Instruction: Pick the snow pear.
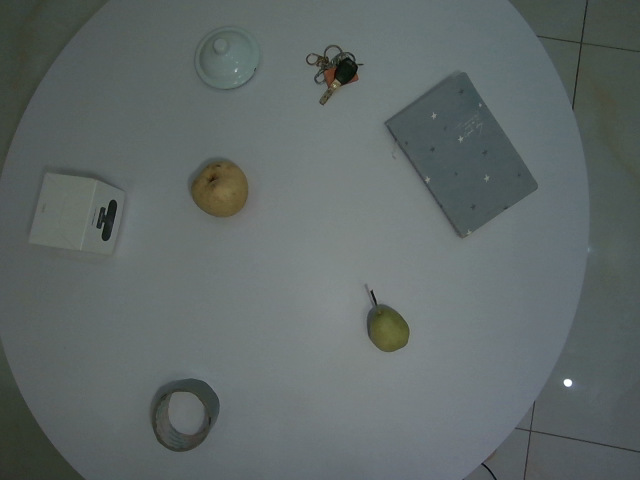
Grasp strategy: vertical